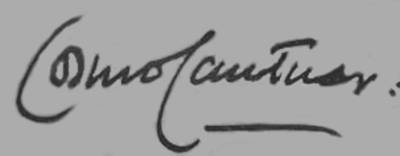
Signature of: cosmo gordon lang